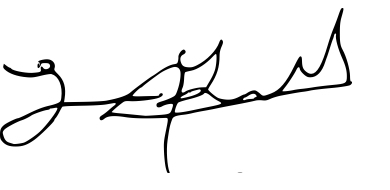
Signature of: guillermo lockhart